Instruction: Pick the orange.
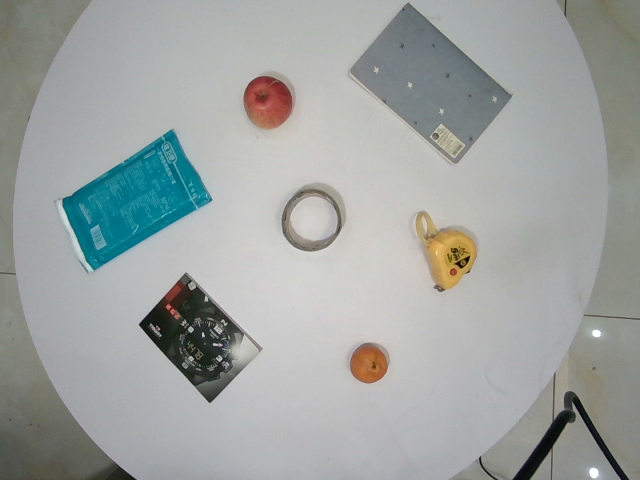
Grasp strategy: vertical